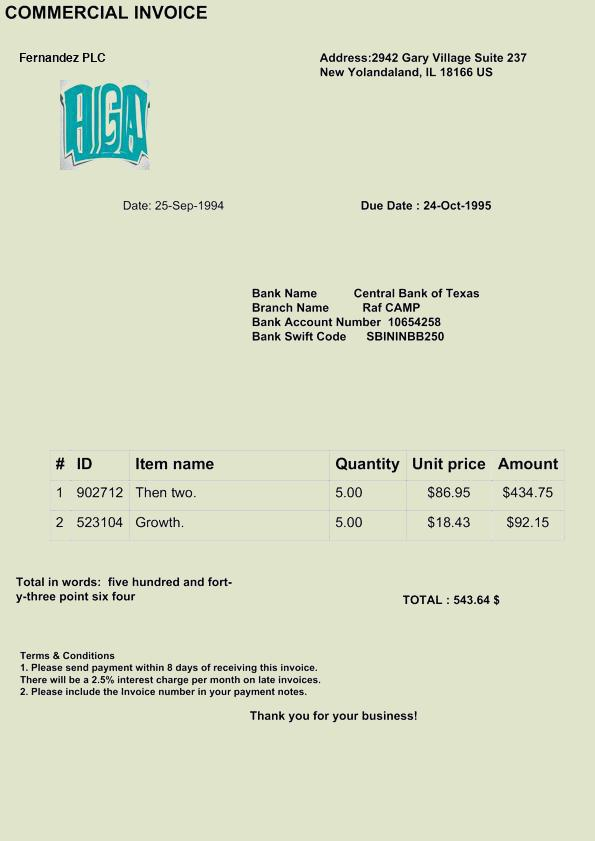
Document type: Invoice